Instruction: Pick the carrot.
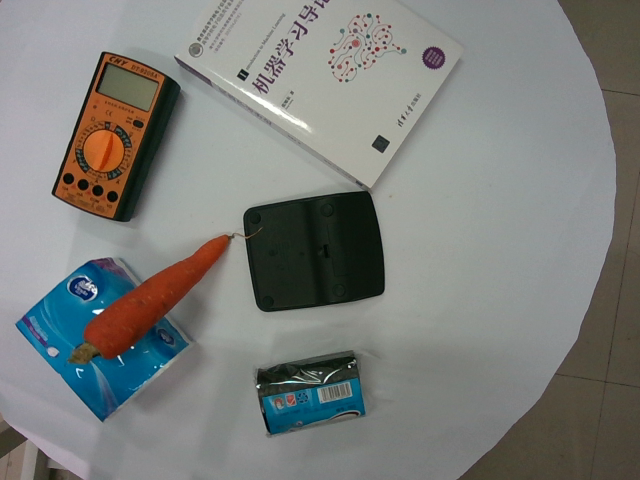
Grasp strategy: vertical